Question: What type of tax is indicated in the document, personal property or real estate?
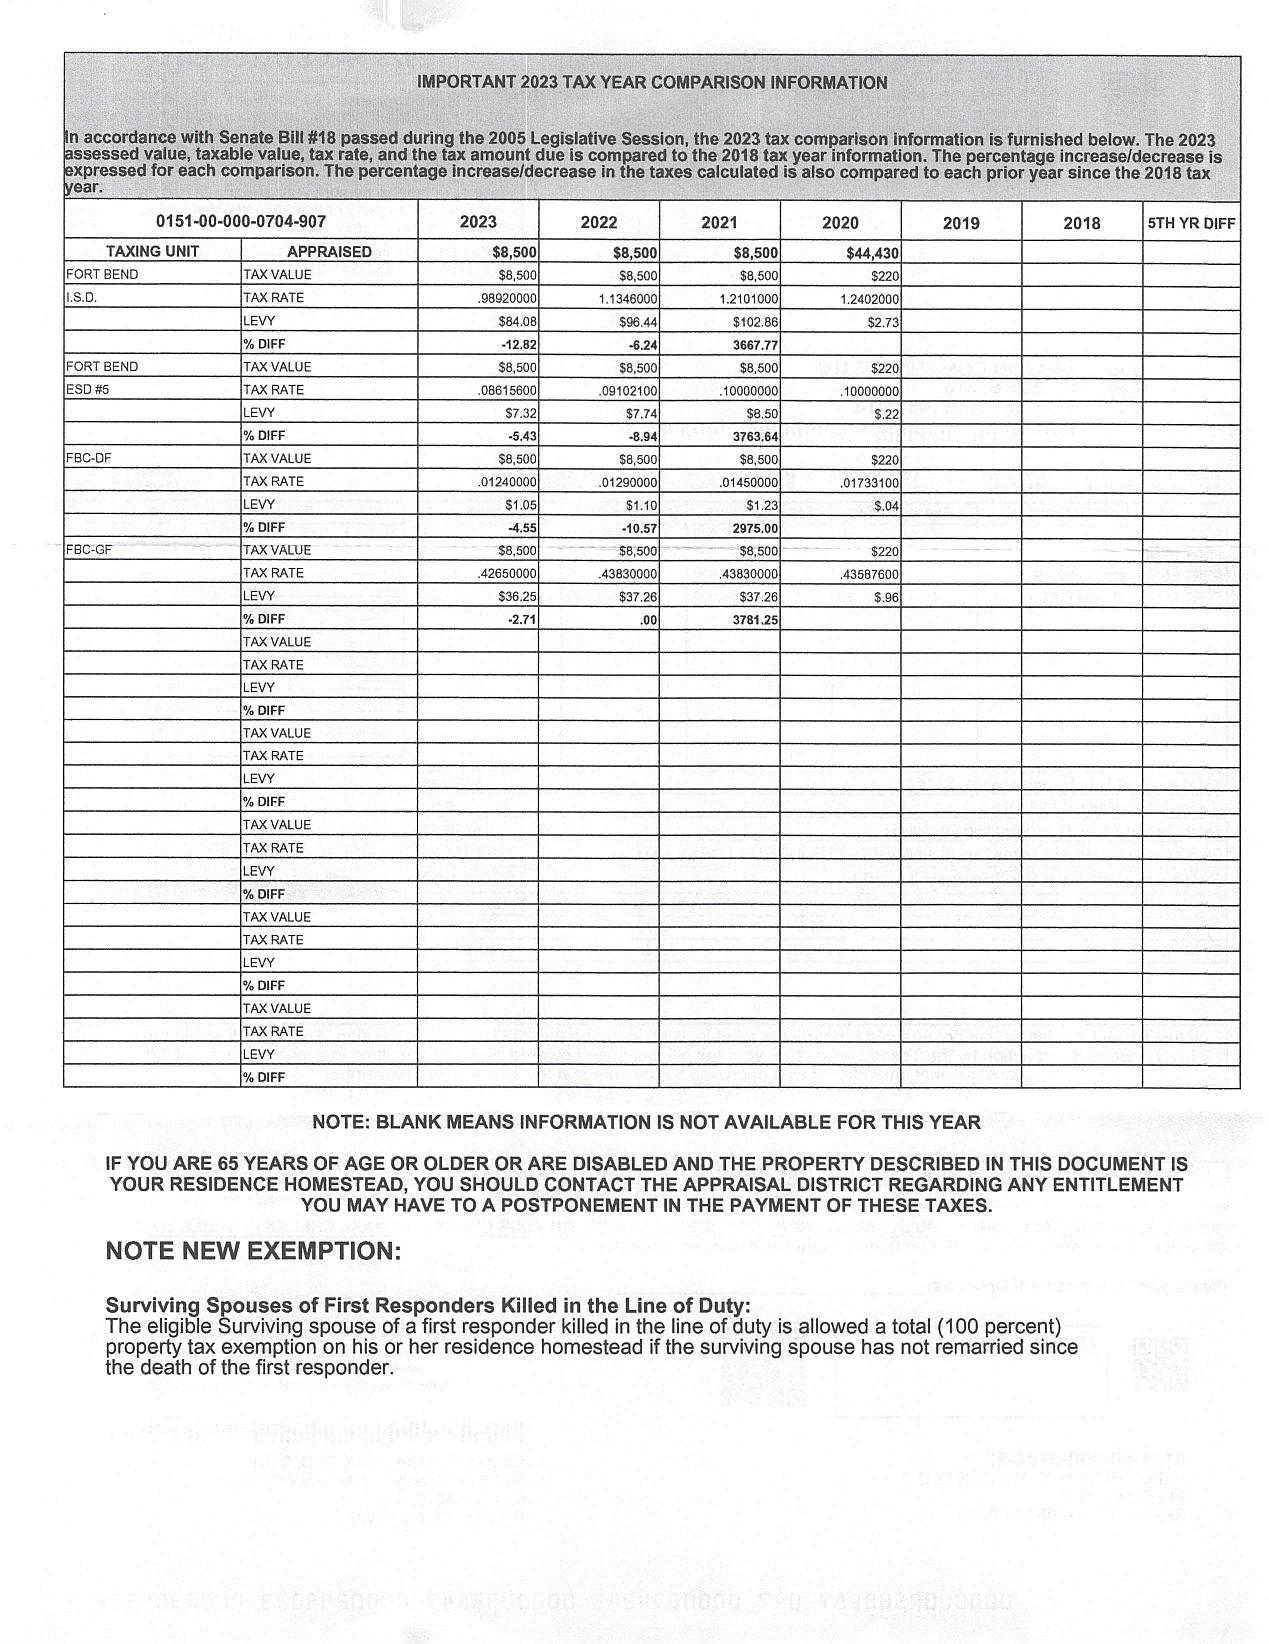
Answer: "Real Estate Tax"